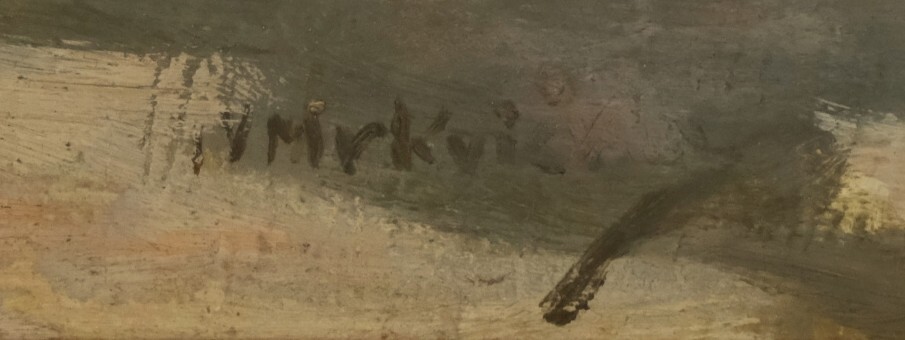
Signature of: ivan mrkvička